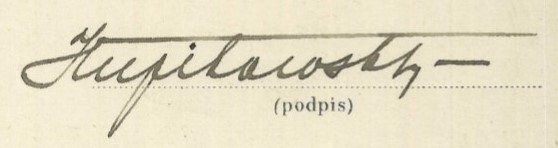
Signature of: jan tupikowski